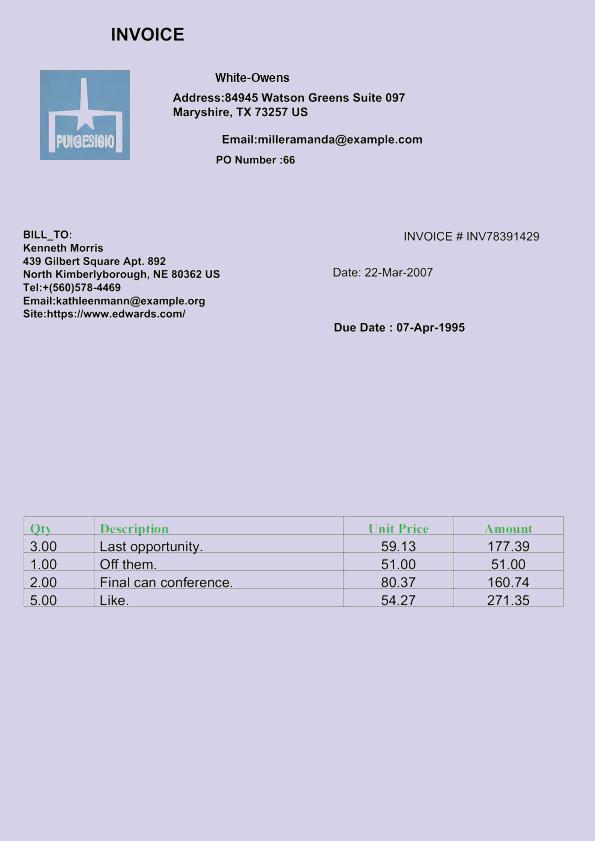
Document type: Invoice